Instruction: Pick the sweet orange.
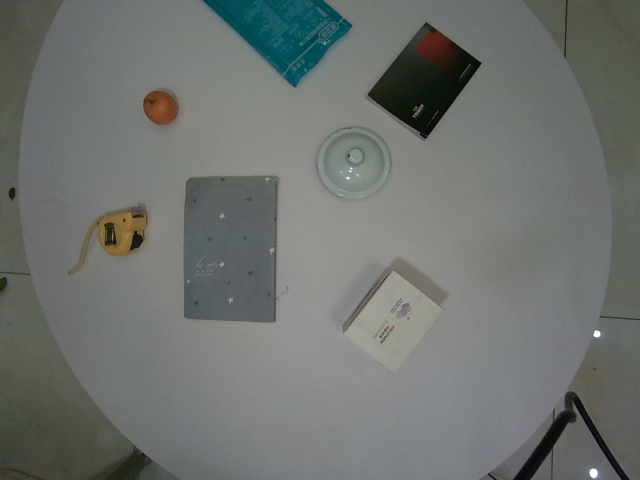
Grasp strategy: vertical